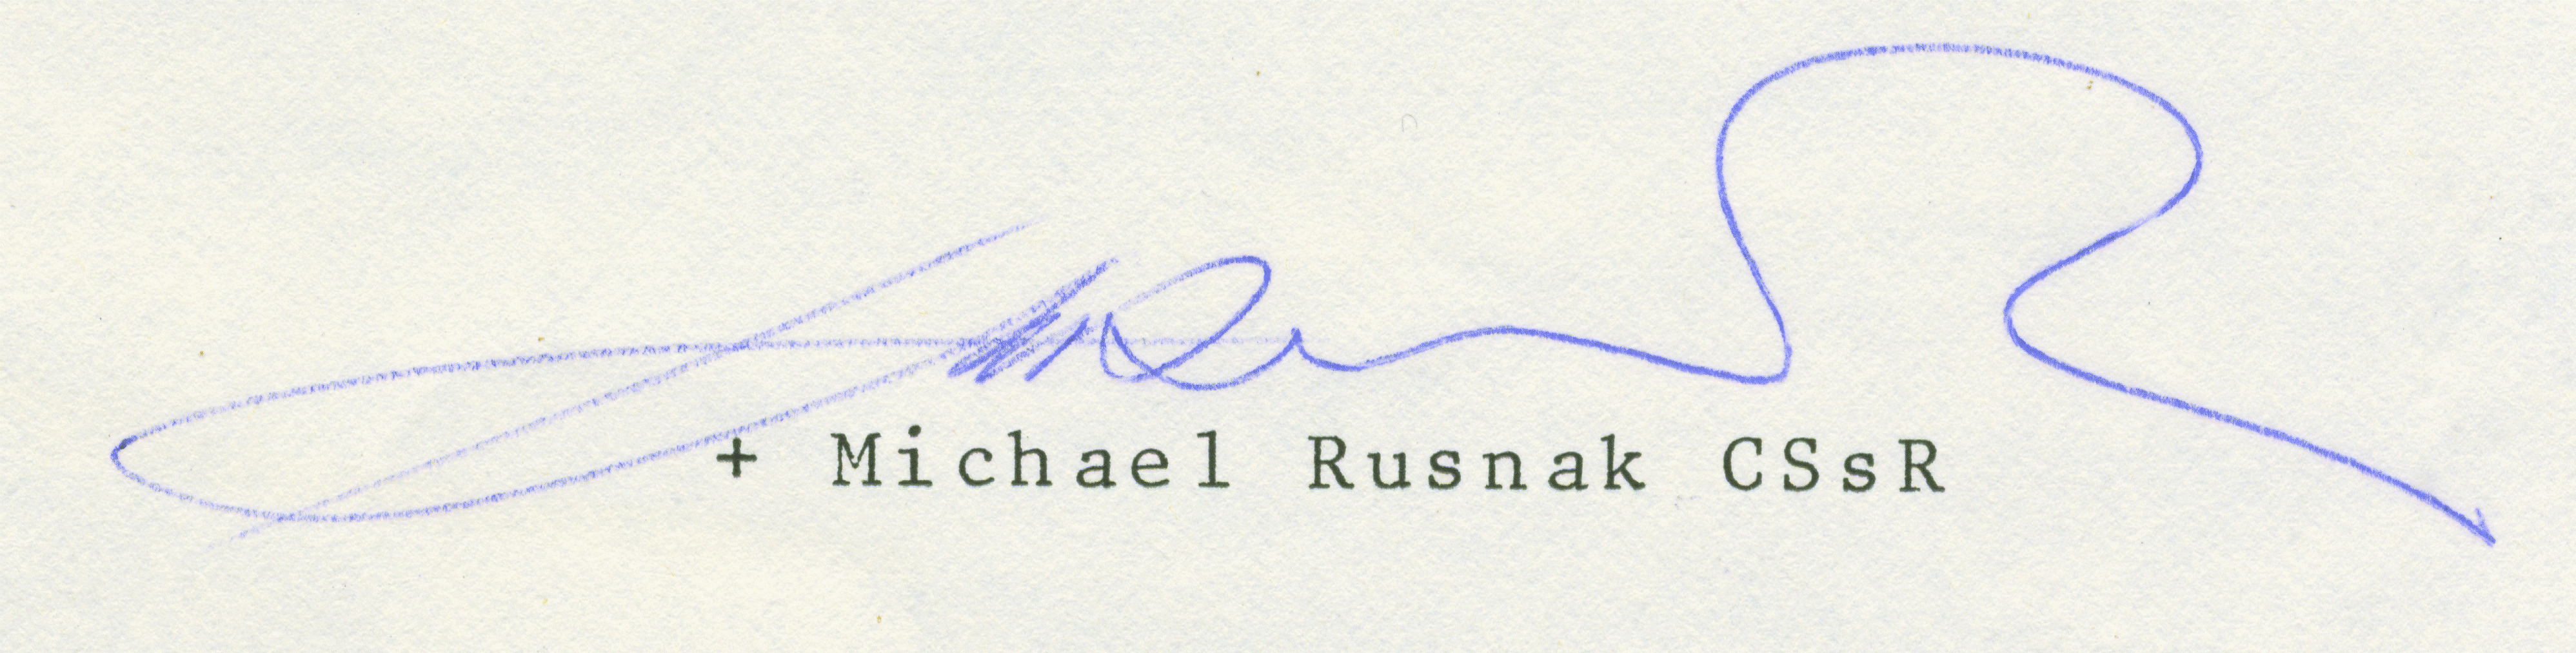
Signature of: michael rusnak